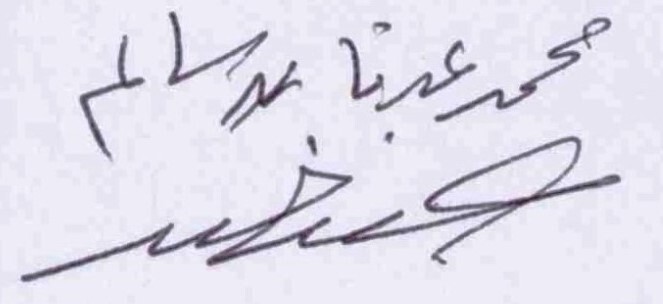
Signature of: muḥammad adnan salim